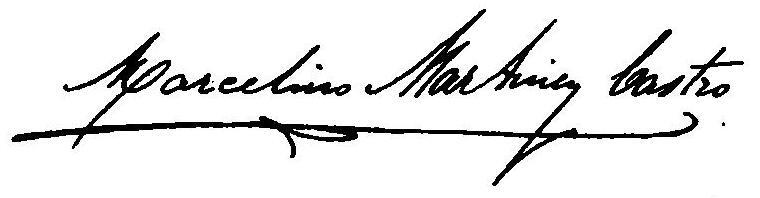
Signature of: marcelino martínez castro